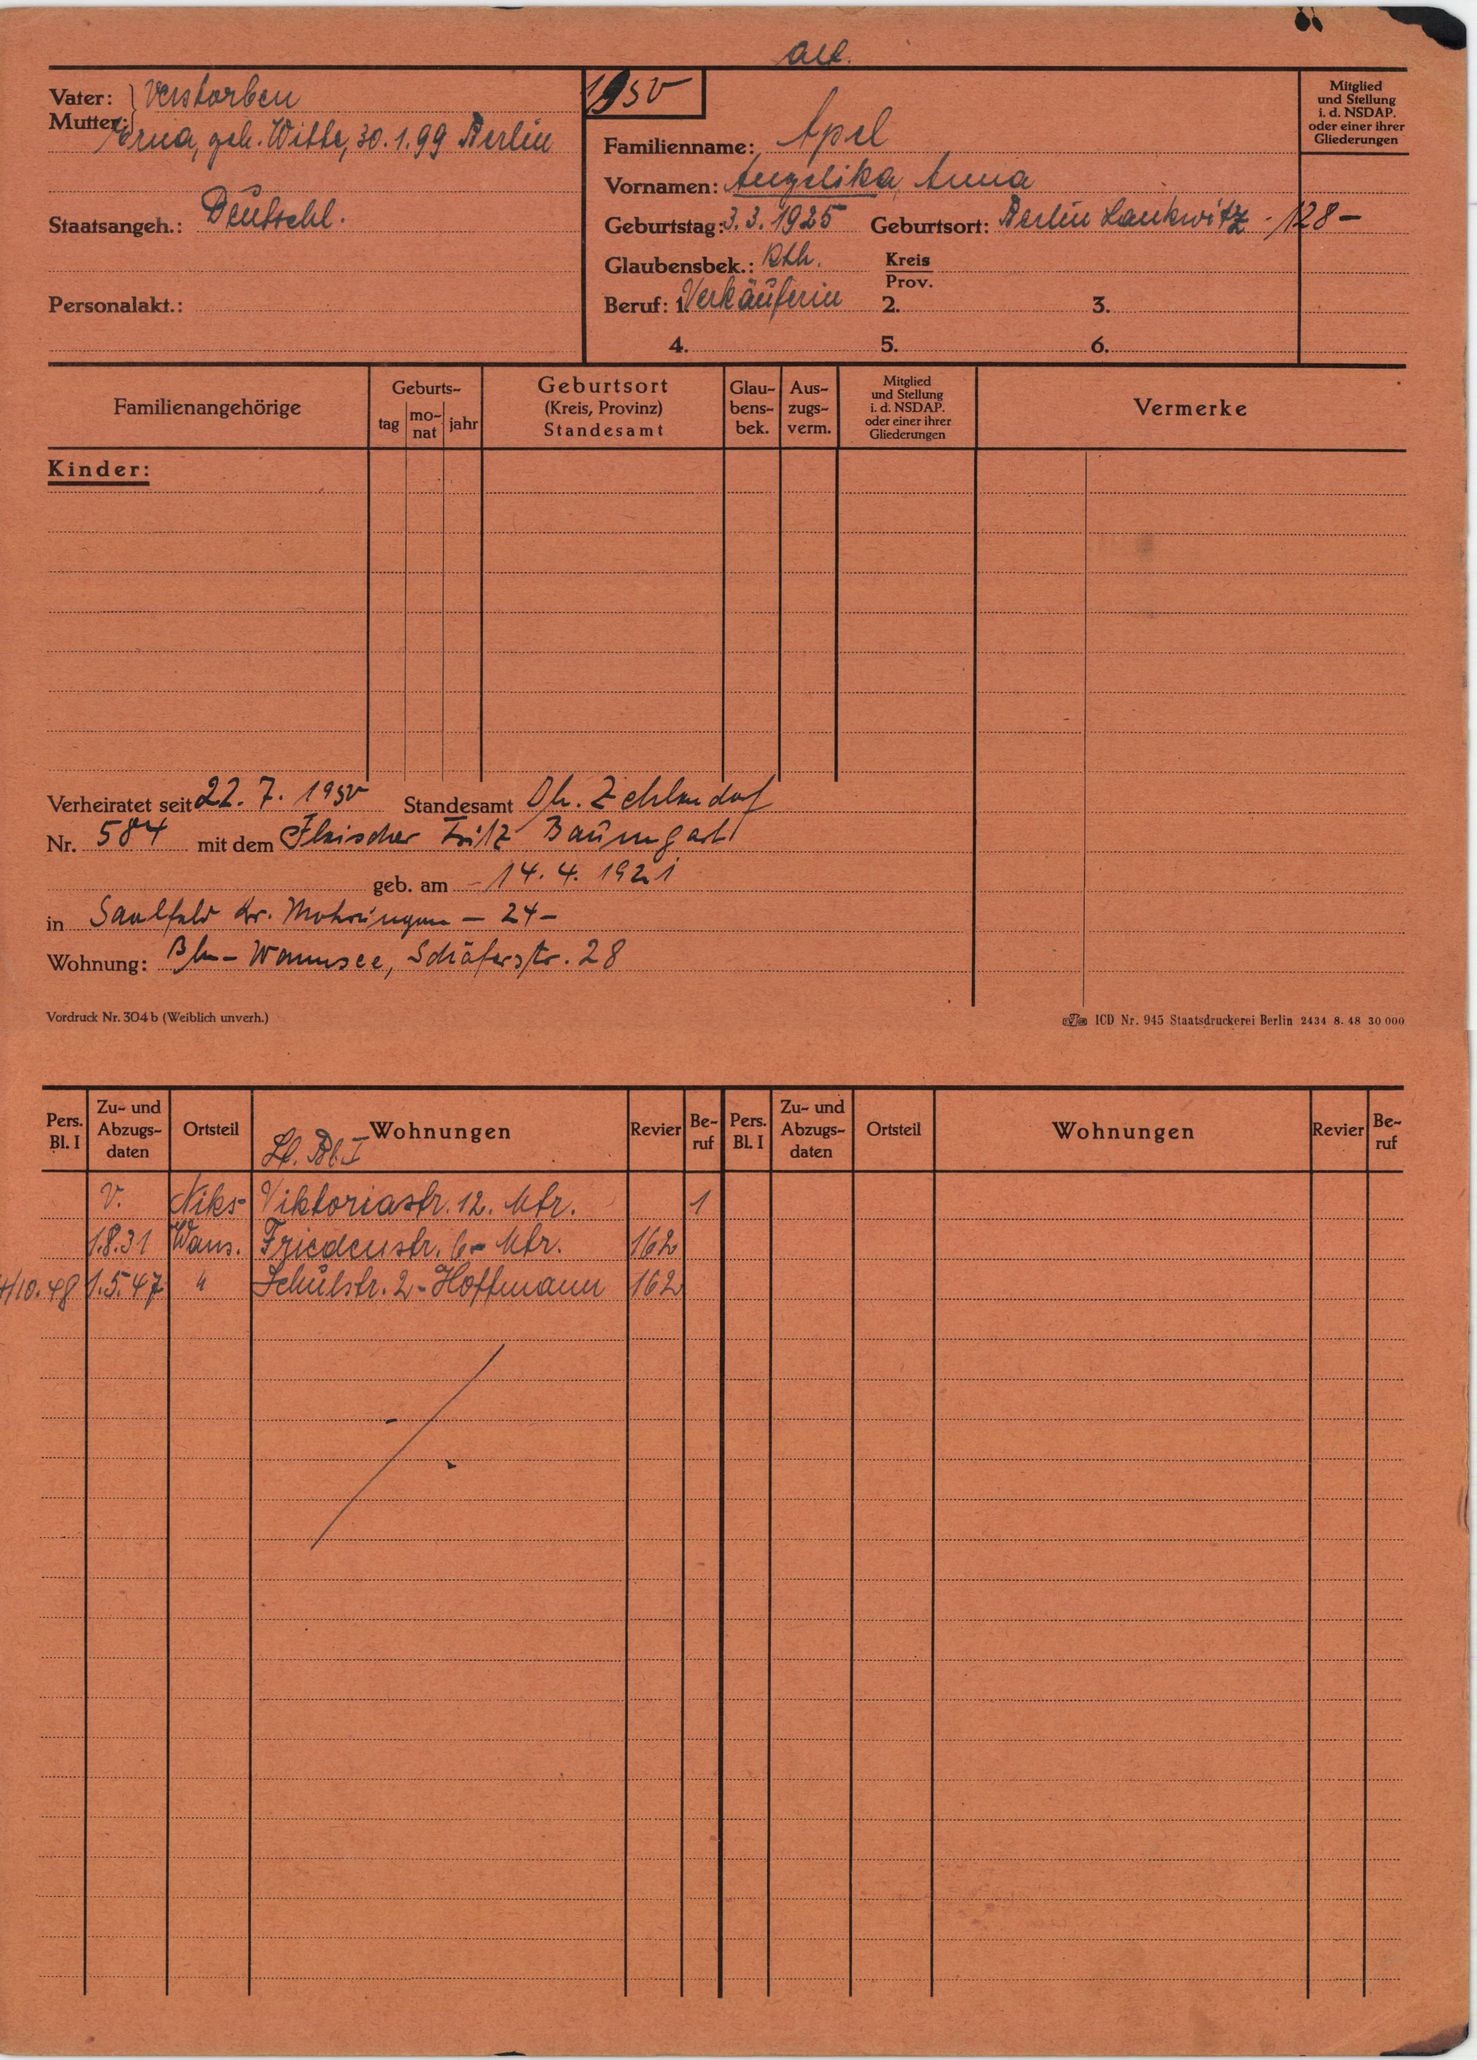
Apel